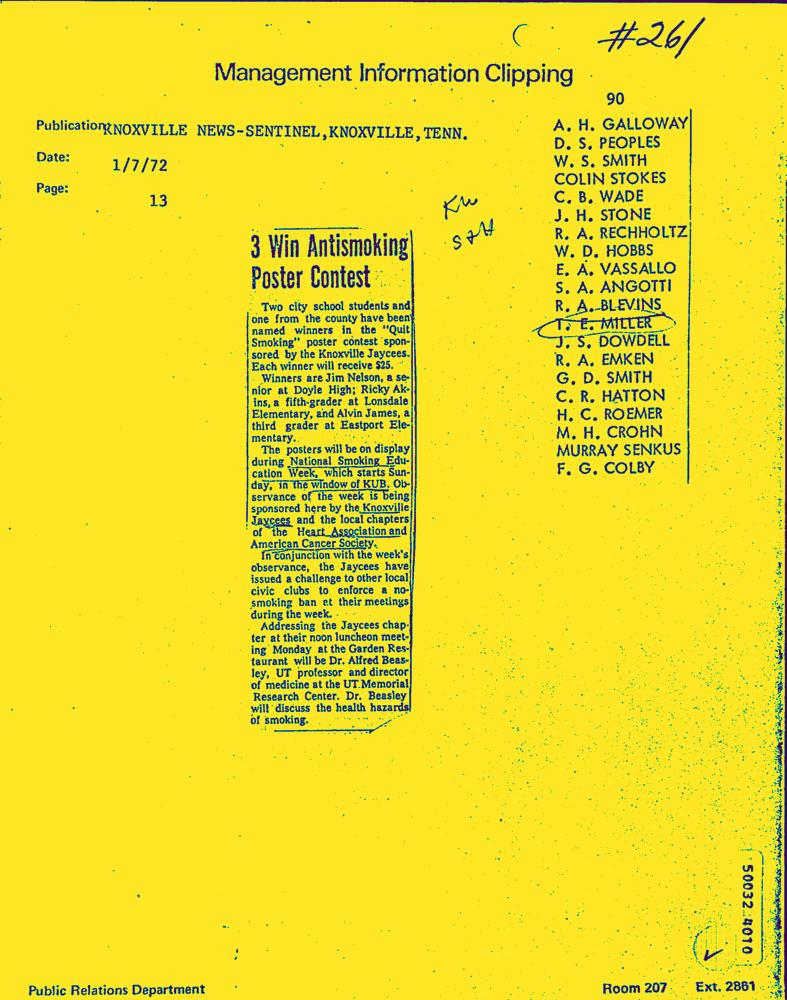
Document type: Letter-Doc